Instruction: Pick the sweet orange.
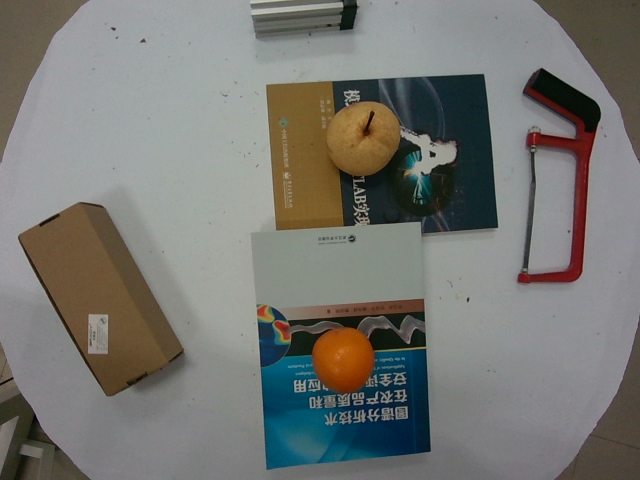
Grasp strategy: vertical